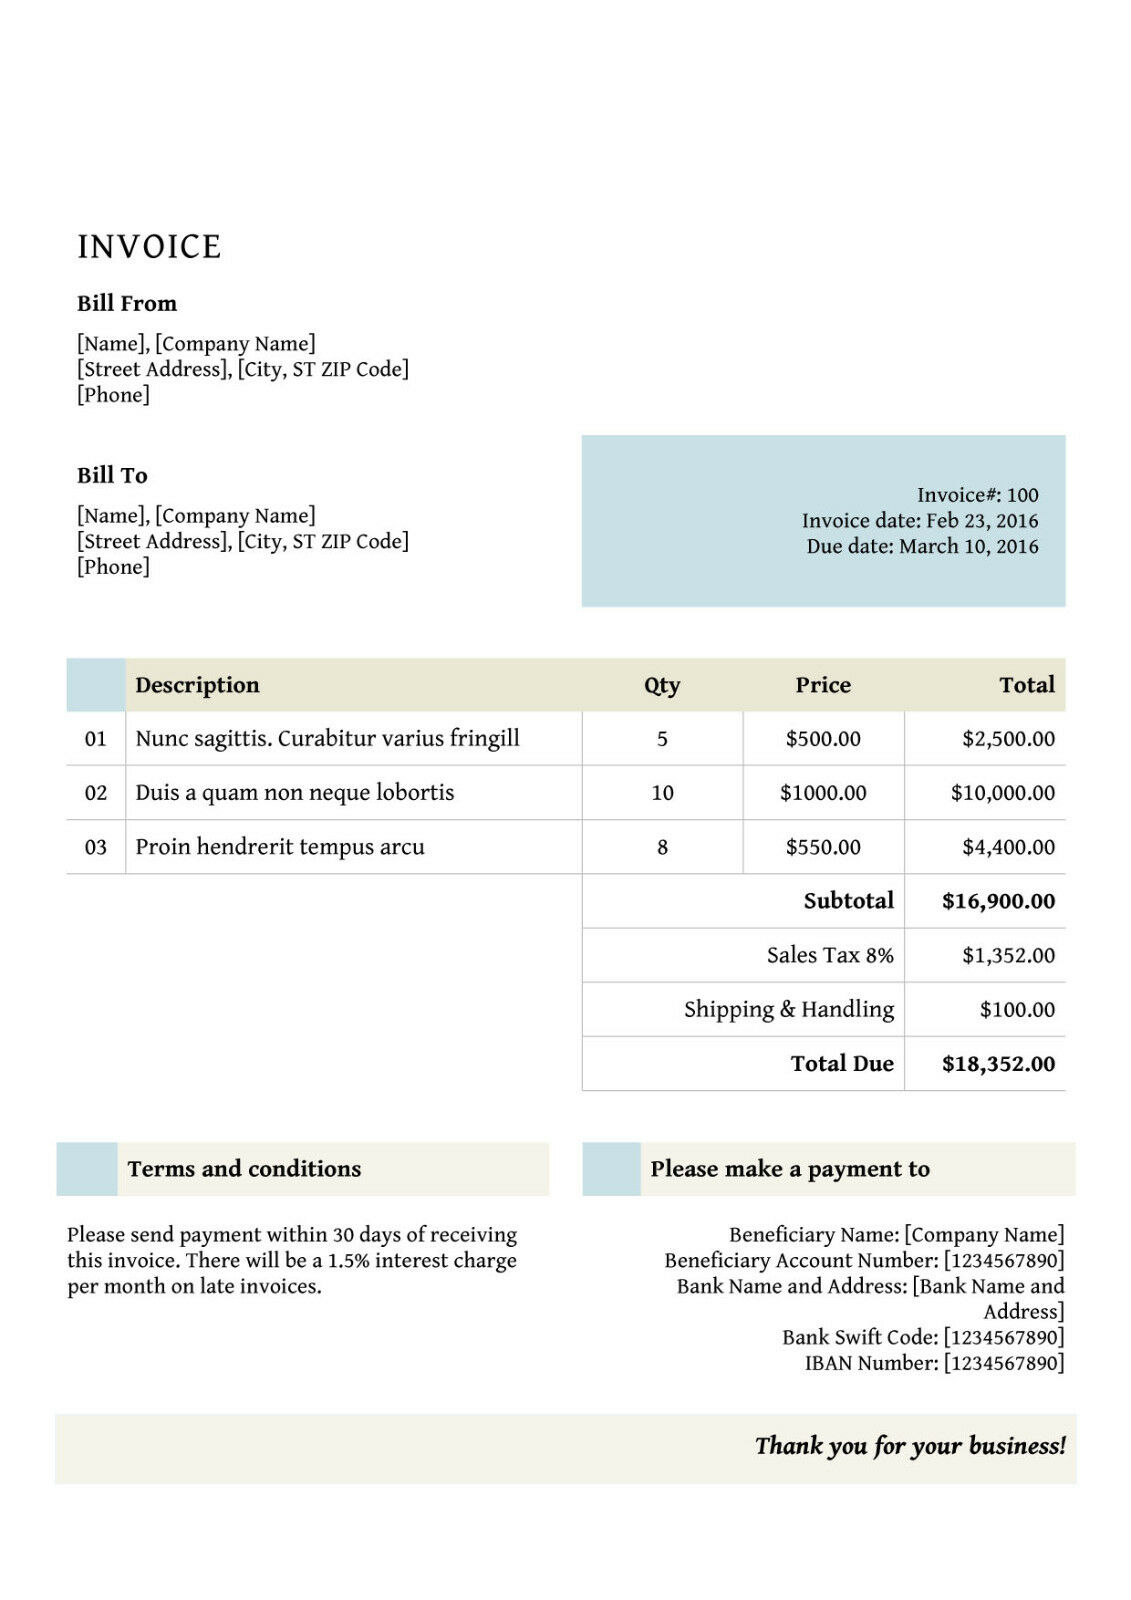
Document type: Invoice